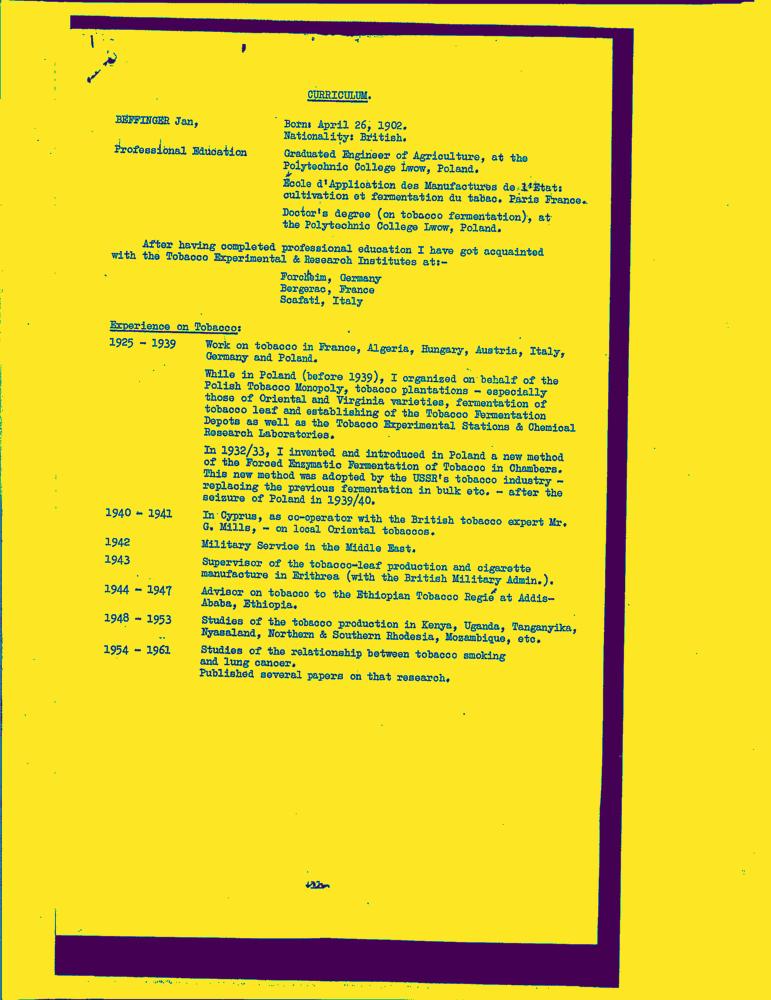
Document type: Resume-Doc